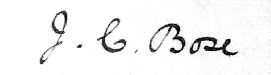
Signature of: jagadish chandra bose